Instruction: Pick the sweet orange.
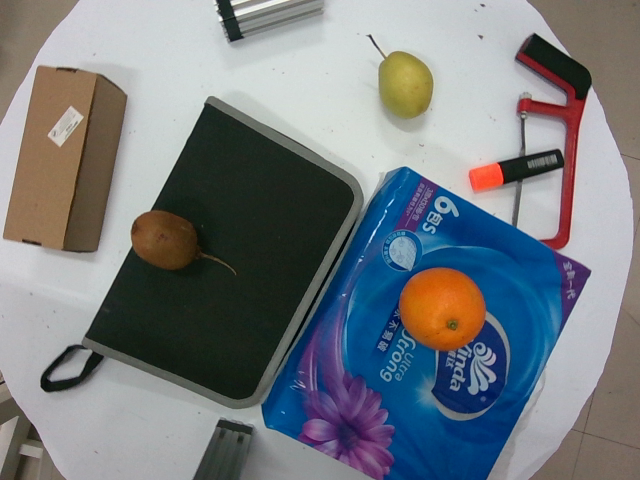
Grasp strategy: vertical